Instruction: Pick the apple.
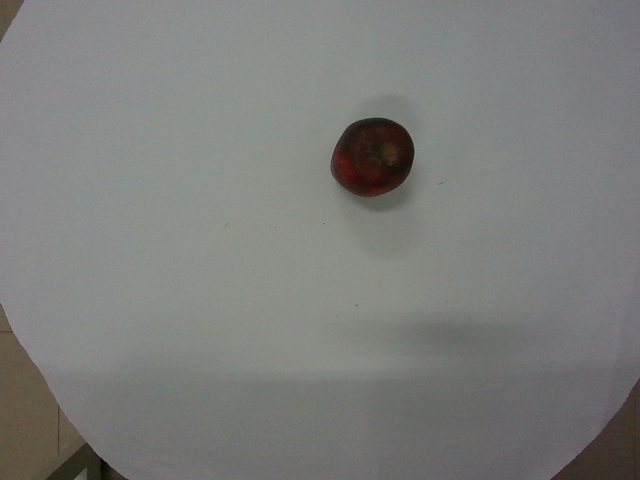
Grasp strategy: vertical